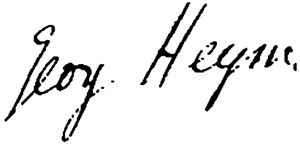
Signature of: georg heym